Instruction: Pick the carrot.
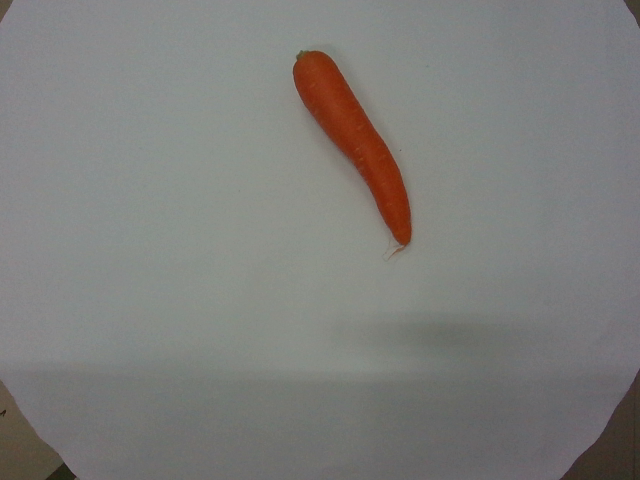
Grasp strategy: vertical